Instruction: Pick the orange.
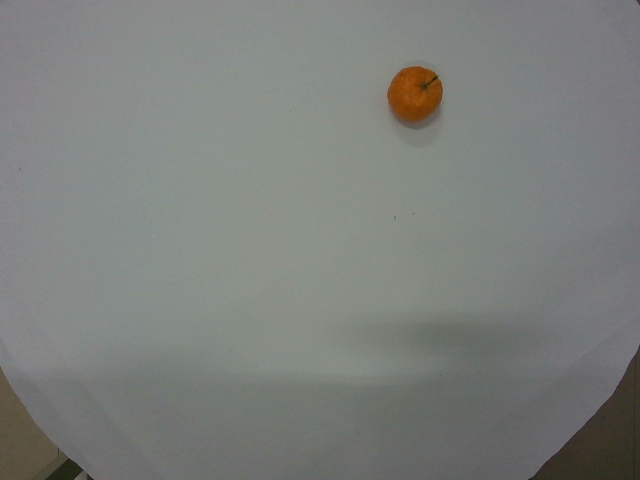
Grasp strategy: vertical